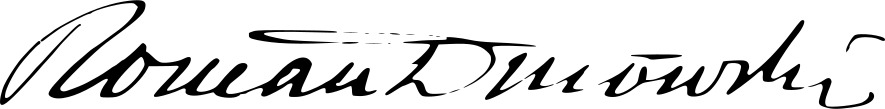
Signature of: roman dmowski